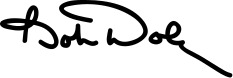
Signature of: bob dole